Question: Which state is mentioned in the document?
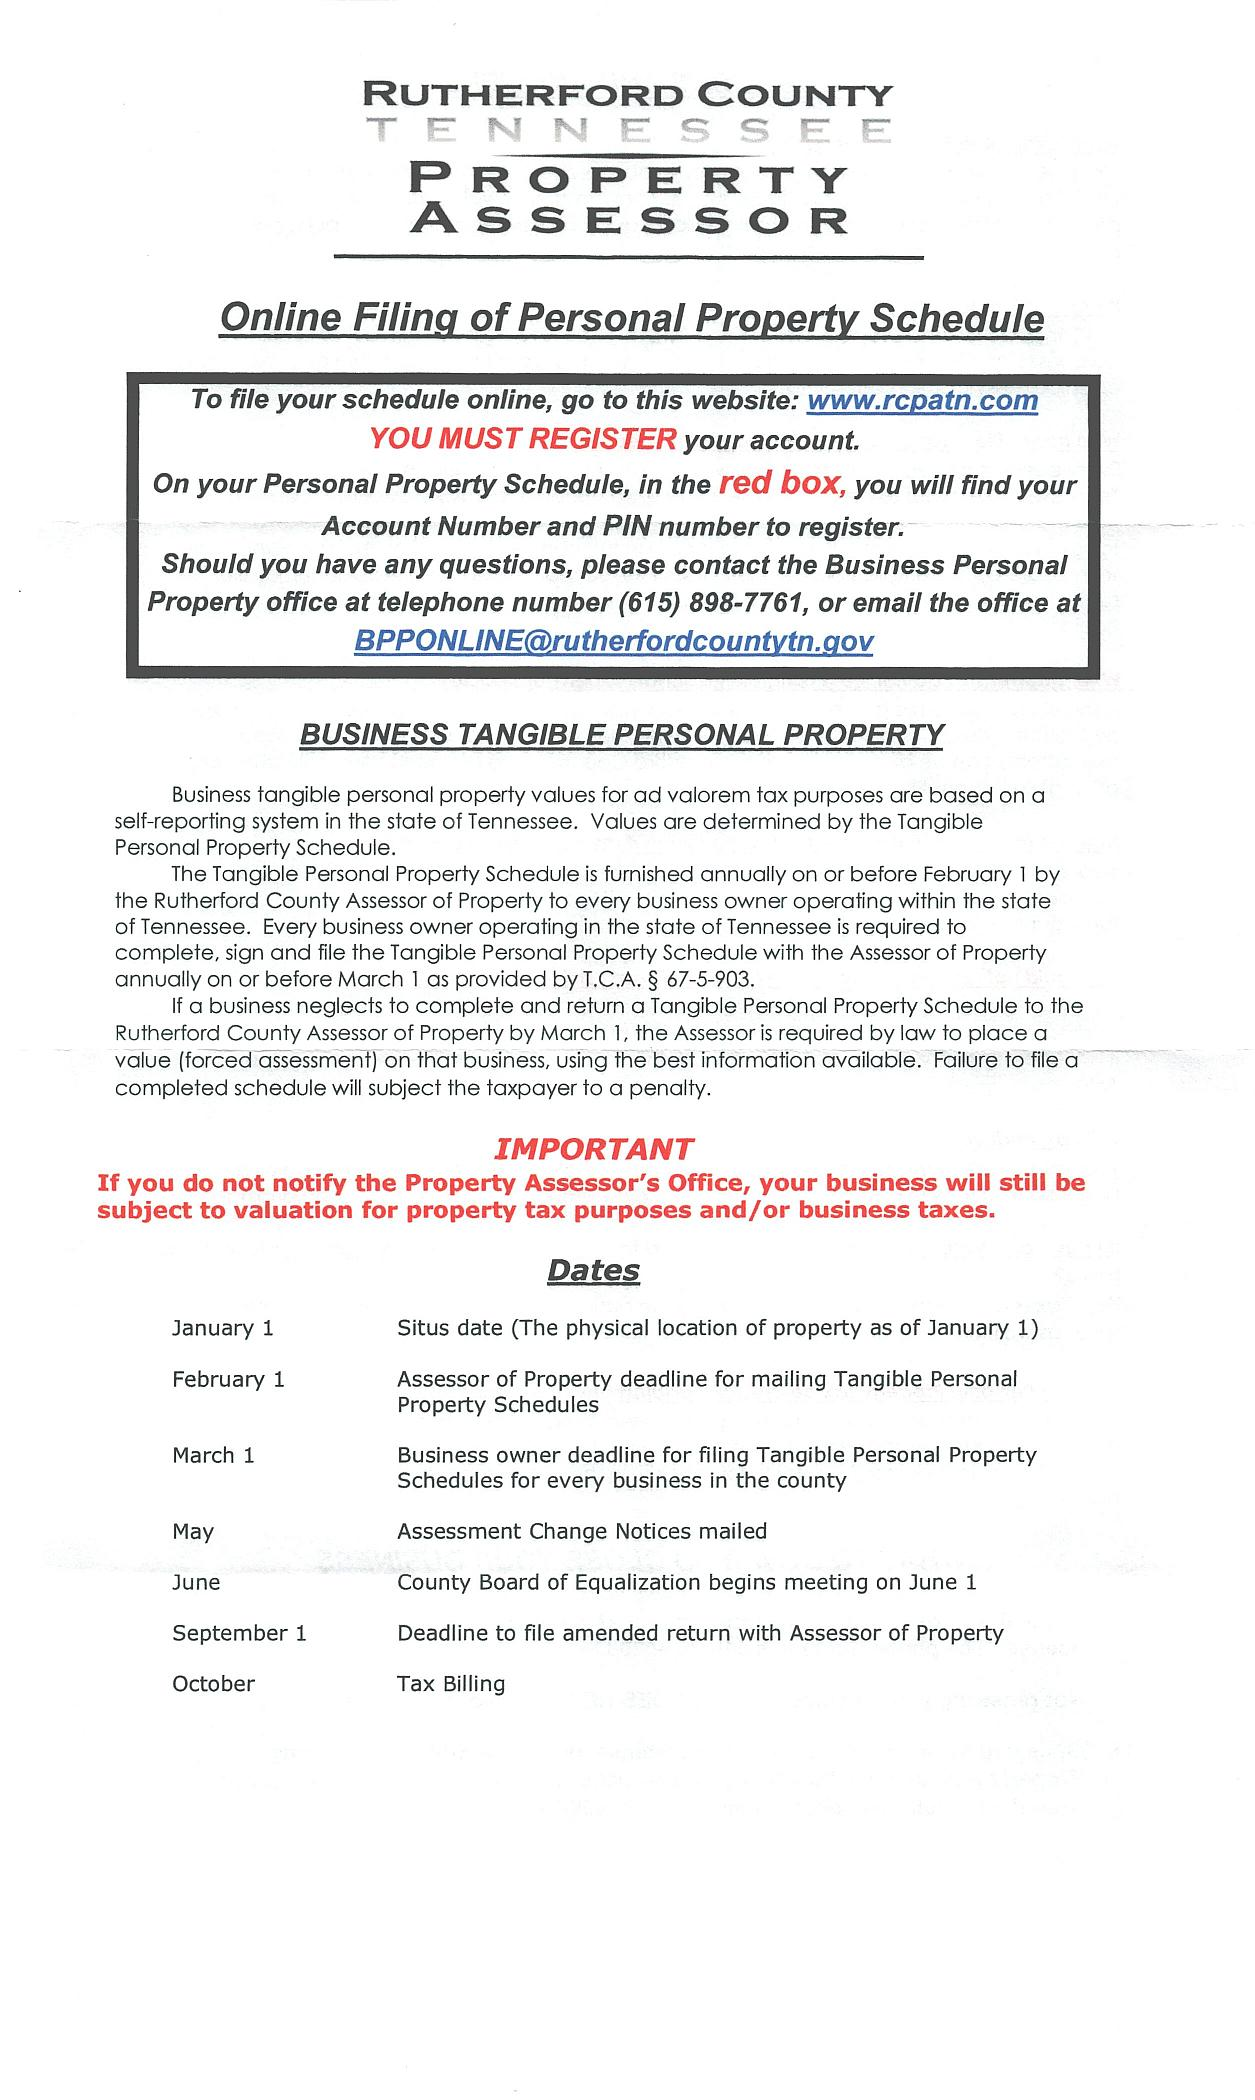
Answer: "Tennessee"